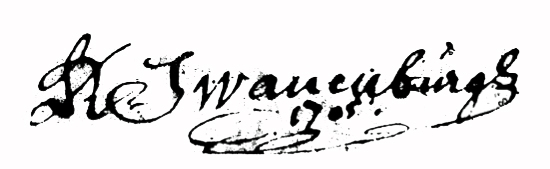
Signature of: reinier swanenburg